Question: What do the imaging results show?
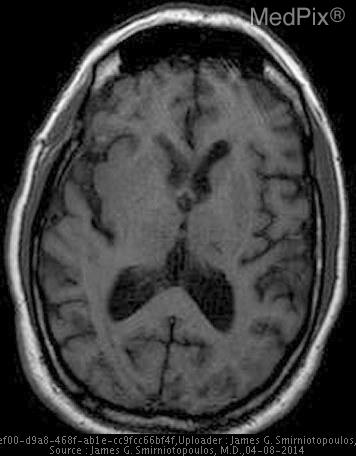
Answer: The imaging shows Small lesion in left thalamus (dark CT, bright T2)
Subcortical lesion (dark CT, bright T2) in the inferior right frontal lobe There is a small focus of decreased signal in the left thalamus - consistent with a lacunar infarction..